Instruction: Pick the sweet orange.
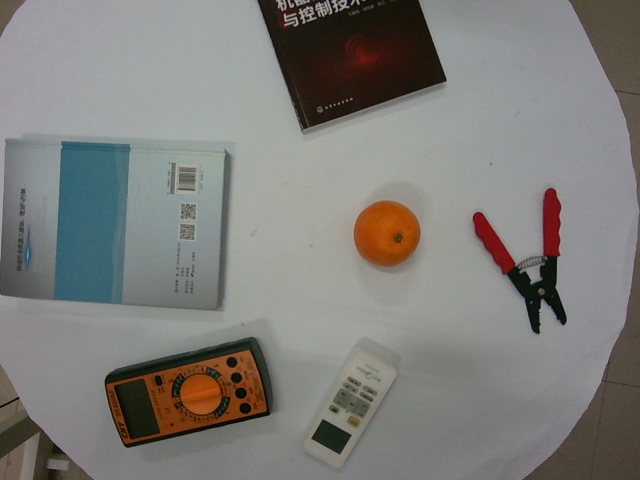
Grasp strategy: vertical